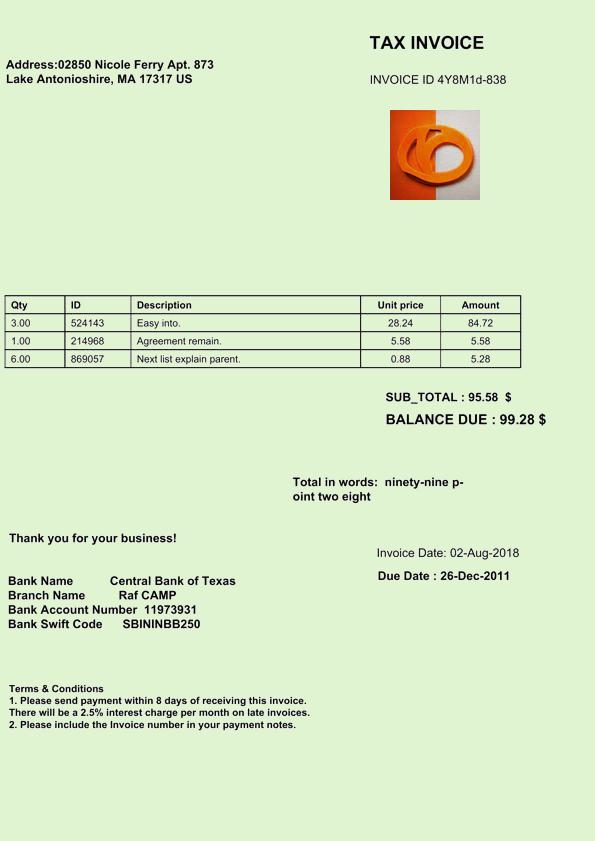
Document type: Invoice